Extract the amount written in words, the amount in digits, the name of the payee, the date on the cheque, and the bank's name from the image.
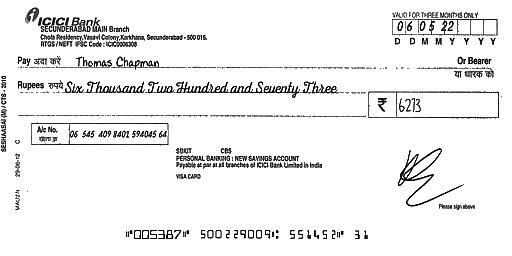
amt_in_words: Six Thousand Two Hundred and Seventy Three
amt_in_figures: 6273
payee_name: Thomas Chapman
bank_name: ICICI Bank
cheque_date: 06/05/22